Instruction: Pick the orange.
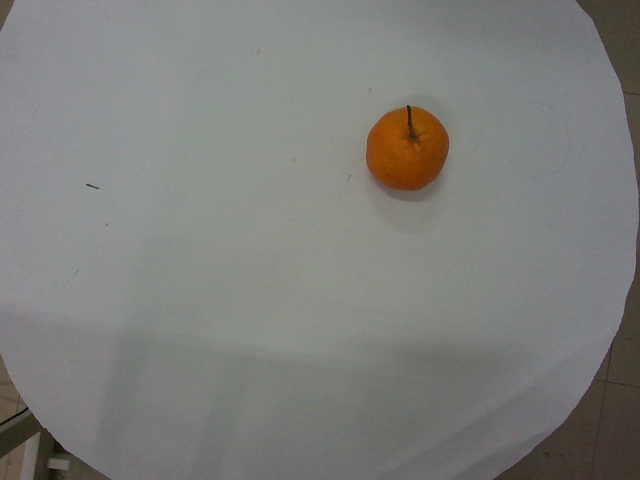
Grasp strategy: vertical